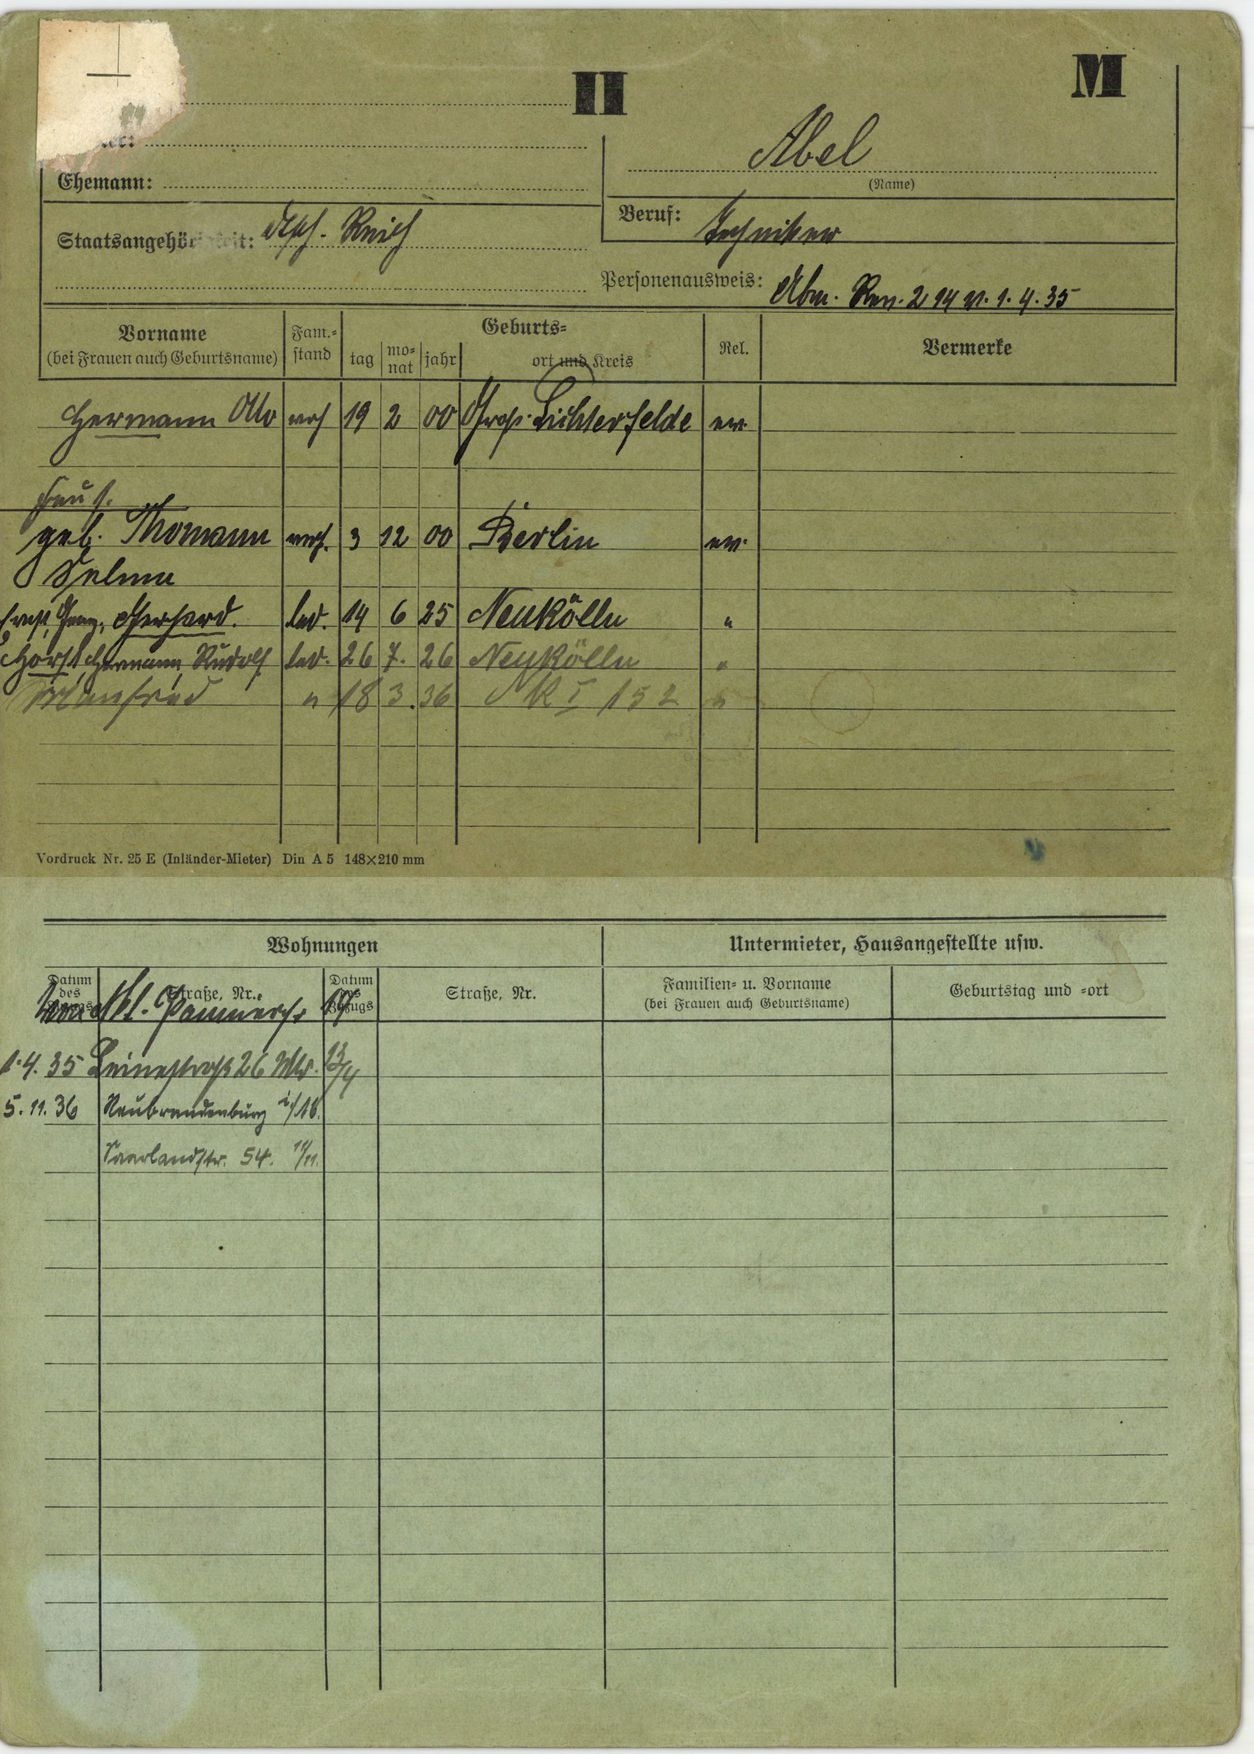
Abel